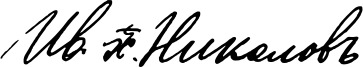
Signature of: ivan hadzhinikolov